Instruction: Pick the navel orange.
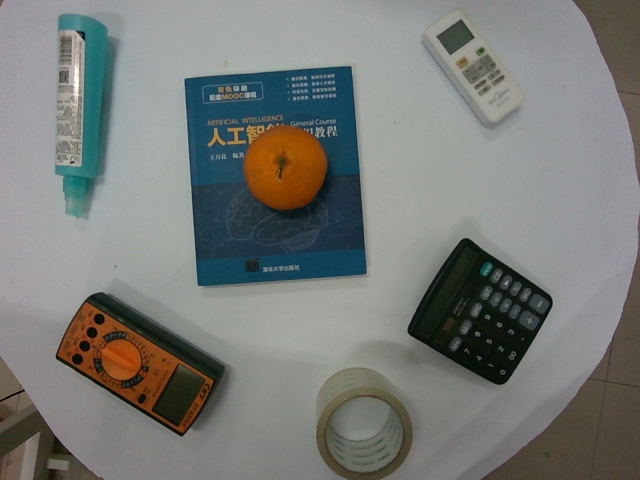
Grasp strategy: vertical